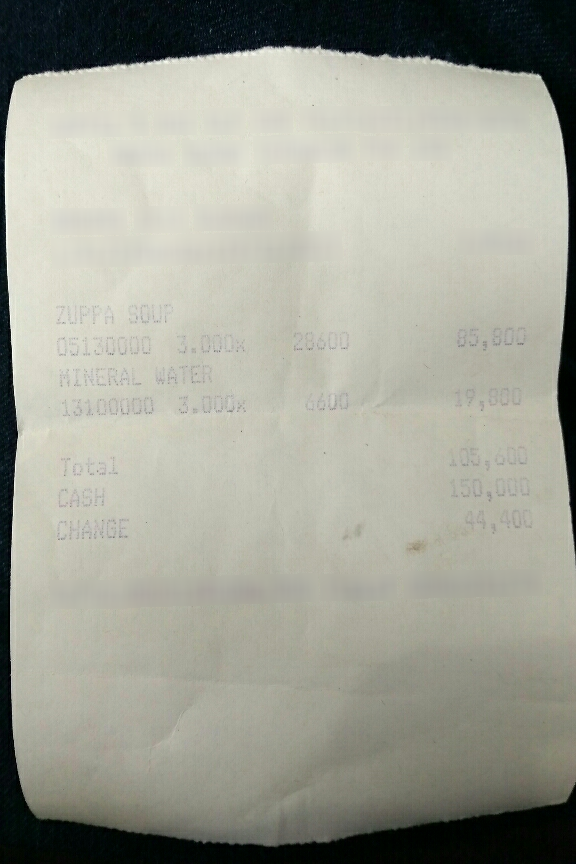
Number of items: 2
Total: 105,600
OCR text regions:
text: ZUPPA
text: SOUP
text: 05130000
text: 3.000x
text: 28600
text: 85,800
text: MINERAL
text: WATER
text: 13100000
text: 3.000x
text: 6600
text: 19,800
text: Total
text: 105,600
text: CASH
text: 150,000
text: CHANGE
text: 44,400